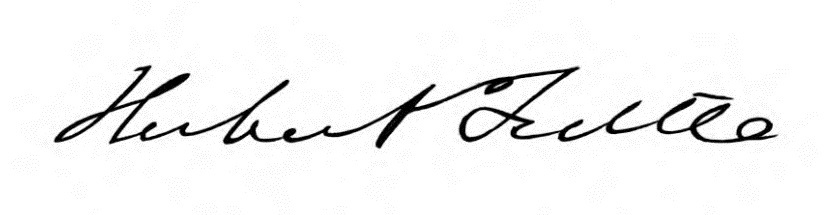
Signature of: herbert tuttle